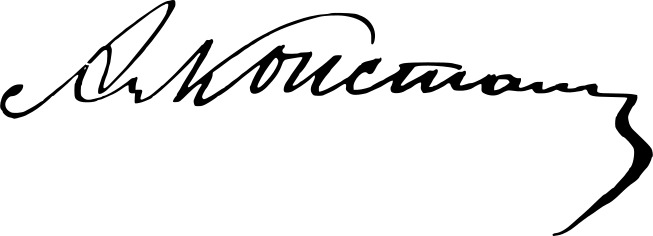
Signature of: aleko konstantinov